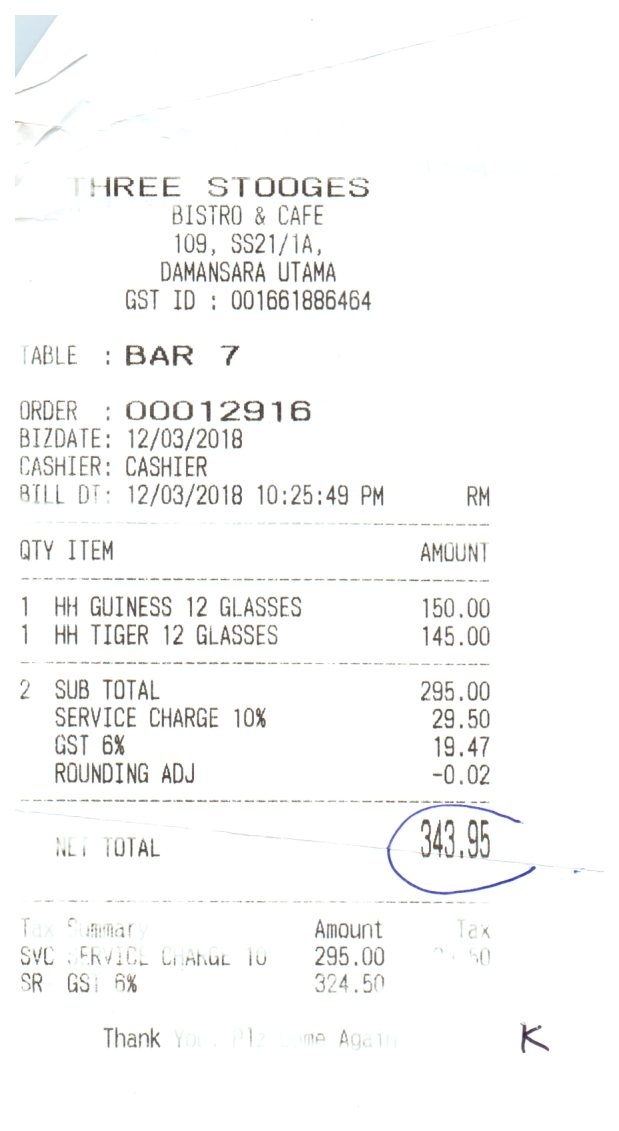
THREE STOOGES
BISTRO & CAFE
109, SS21/1A,
DAMANSARA UTAMA
GST ID : 001661886464
TABLE
: BAR 7
ORDER
: 00012916
BIZDATE: 12/03/2018
50
CASHIER : CASHIER
BILL DT: 12/03/2018 10:25:49 PM
THANK YO
RM
QTY ITEM
AMOUNT
1
HH GUINESS 12 GLASSES
150.00
1
HH TIGER 12 GLASSES
145.00
2
SUB TOTAL
295.00
SERVICE CHARGE 10%
29.50
GST 6%
19.47
ROUNDING ADJ
-0.02
NET TOTAL
343.95
TAX SUMMARY
AMOUNT
TAX
SVC SERVICE CHARGE 10
295.00
SR
GST 6%
324.50
L
ME AGAI